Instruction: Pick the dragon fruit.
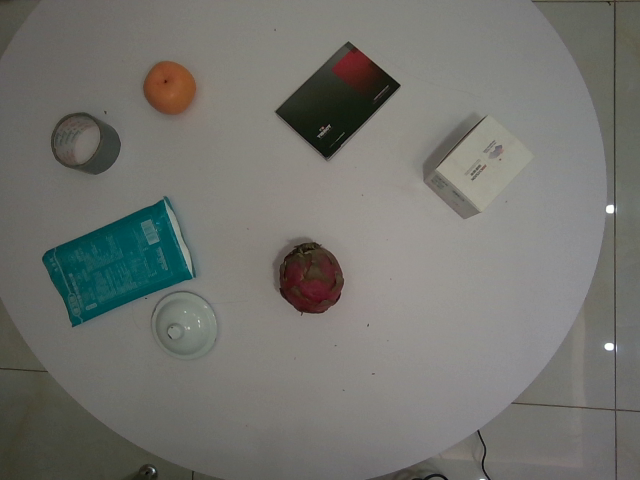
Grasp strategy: vertical